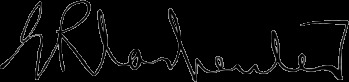
Signature of: george rice carpenter